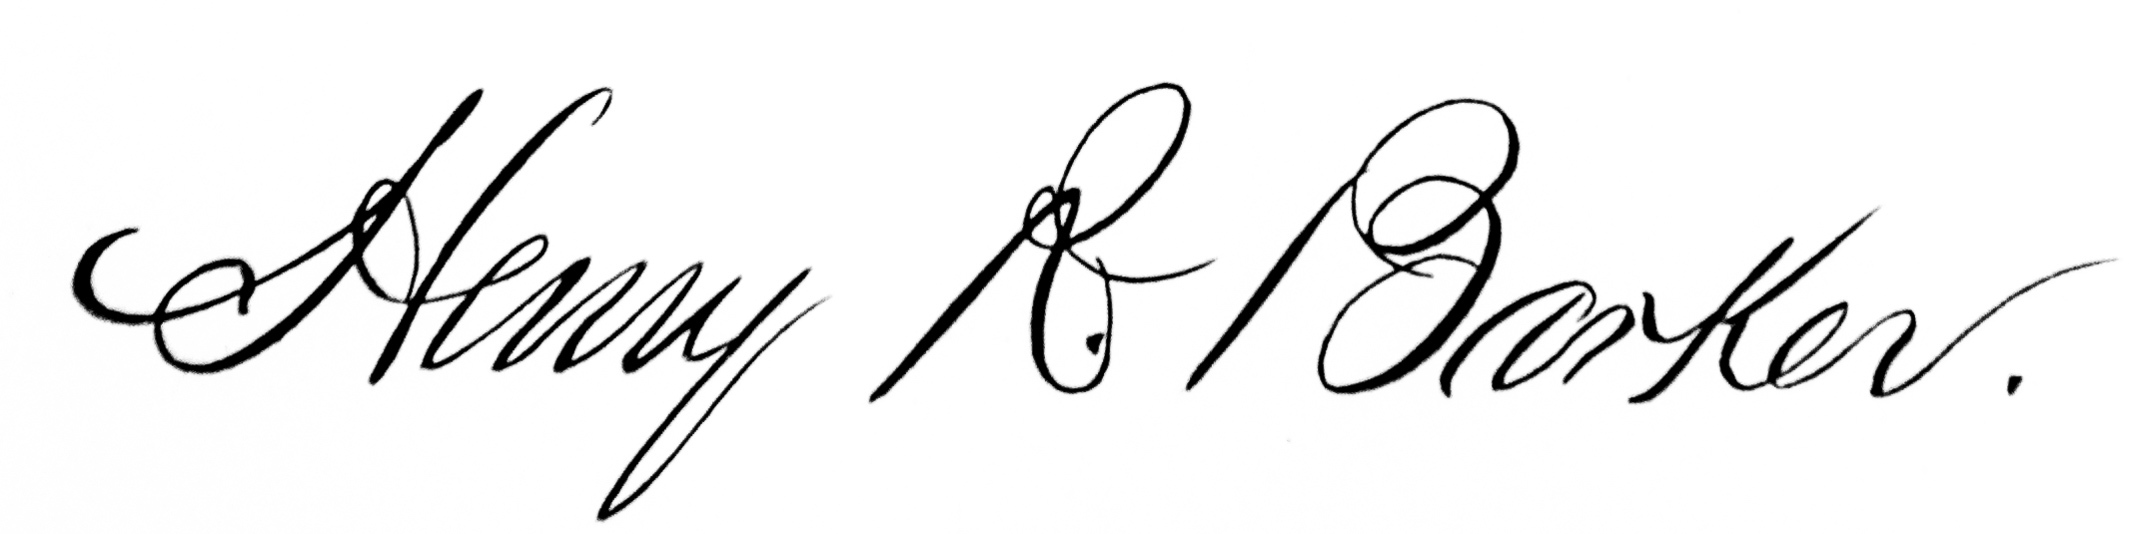
Signature of: henry rodman barker